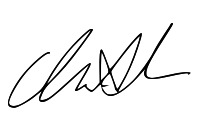
Signature of: mitch albom